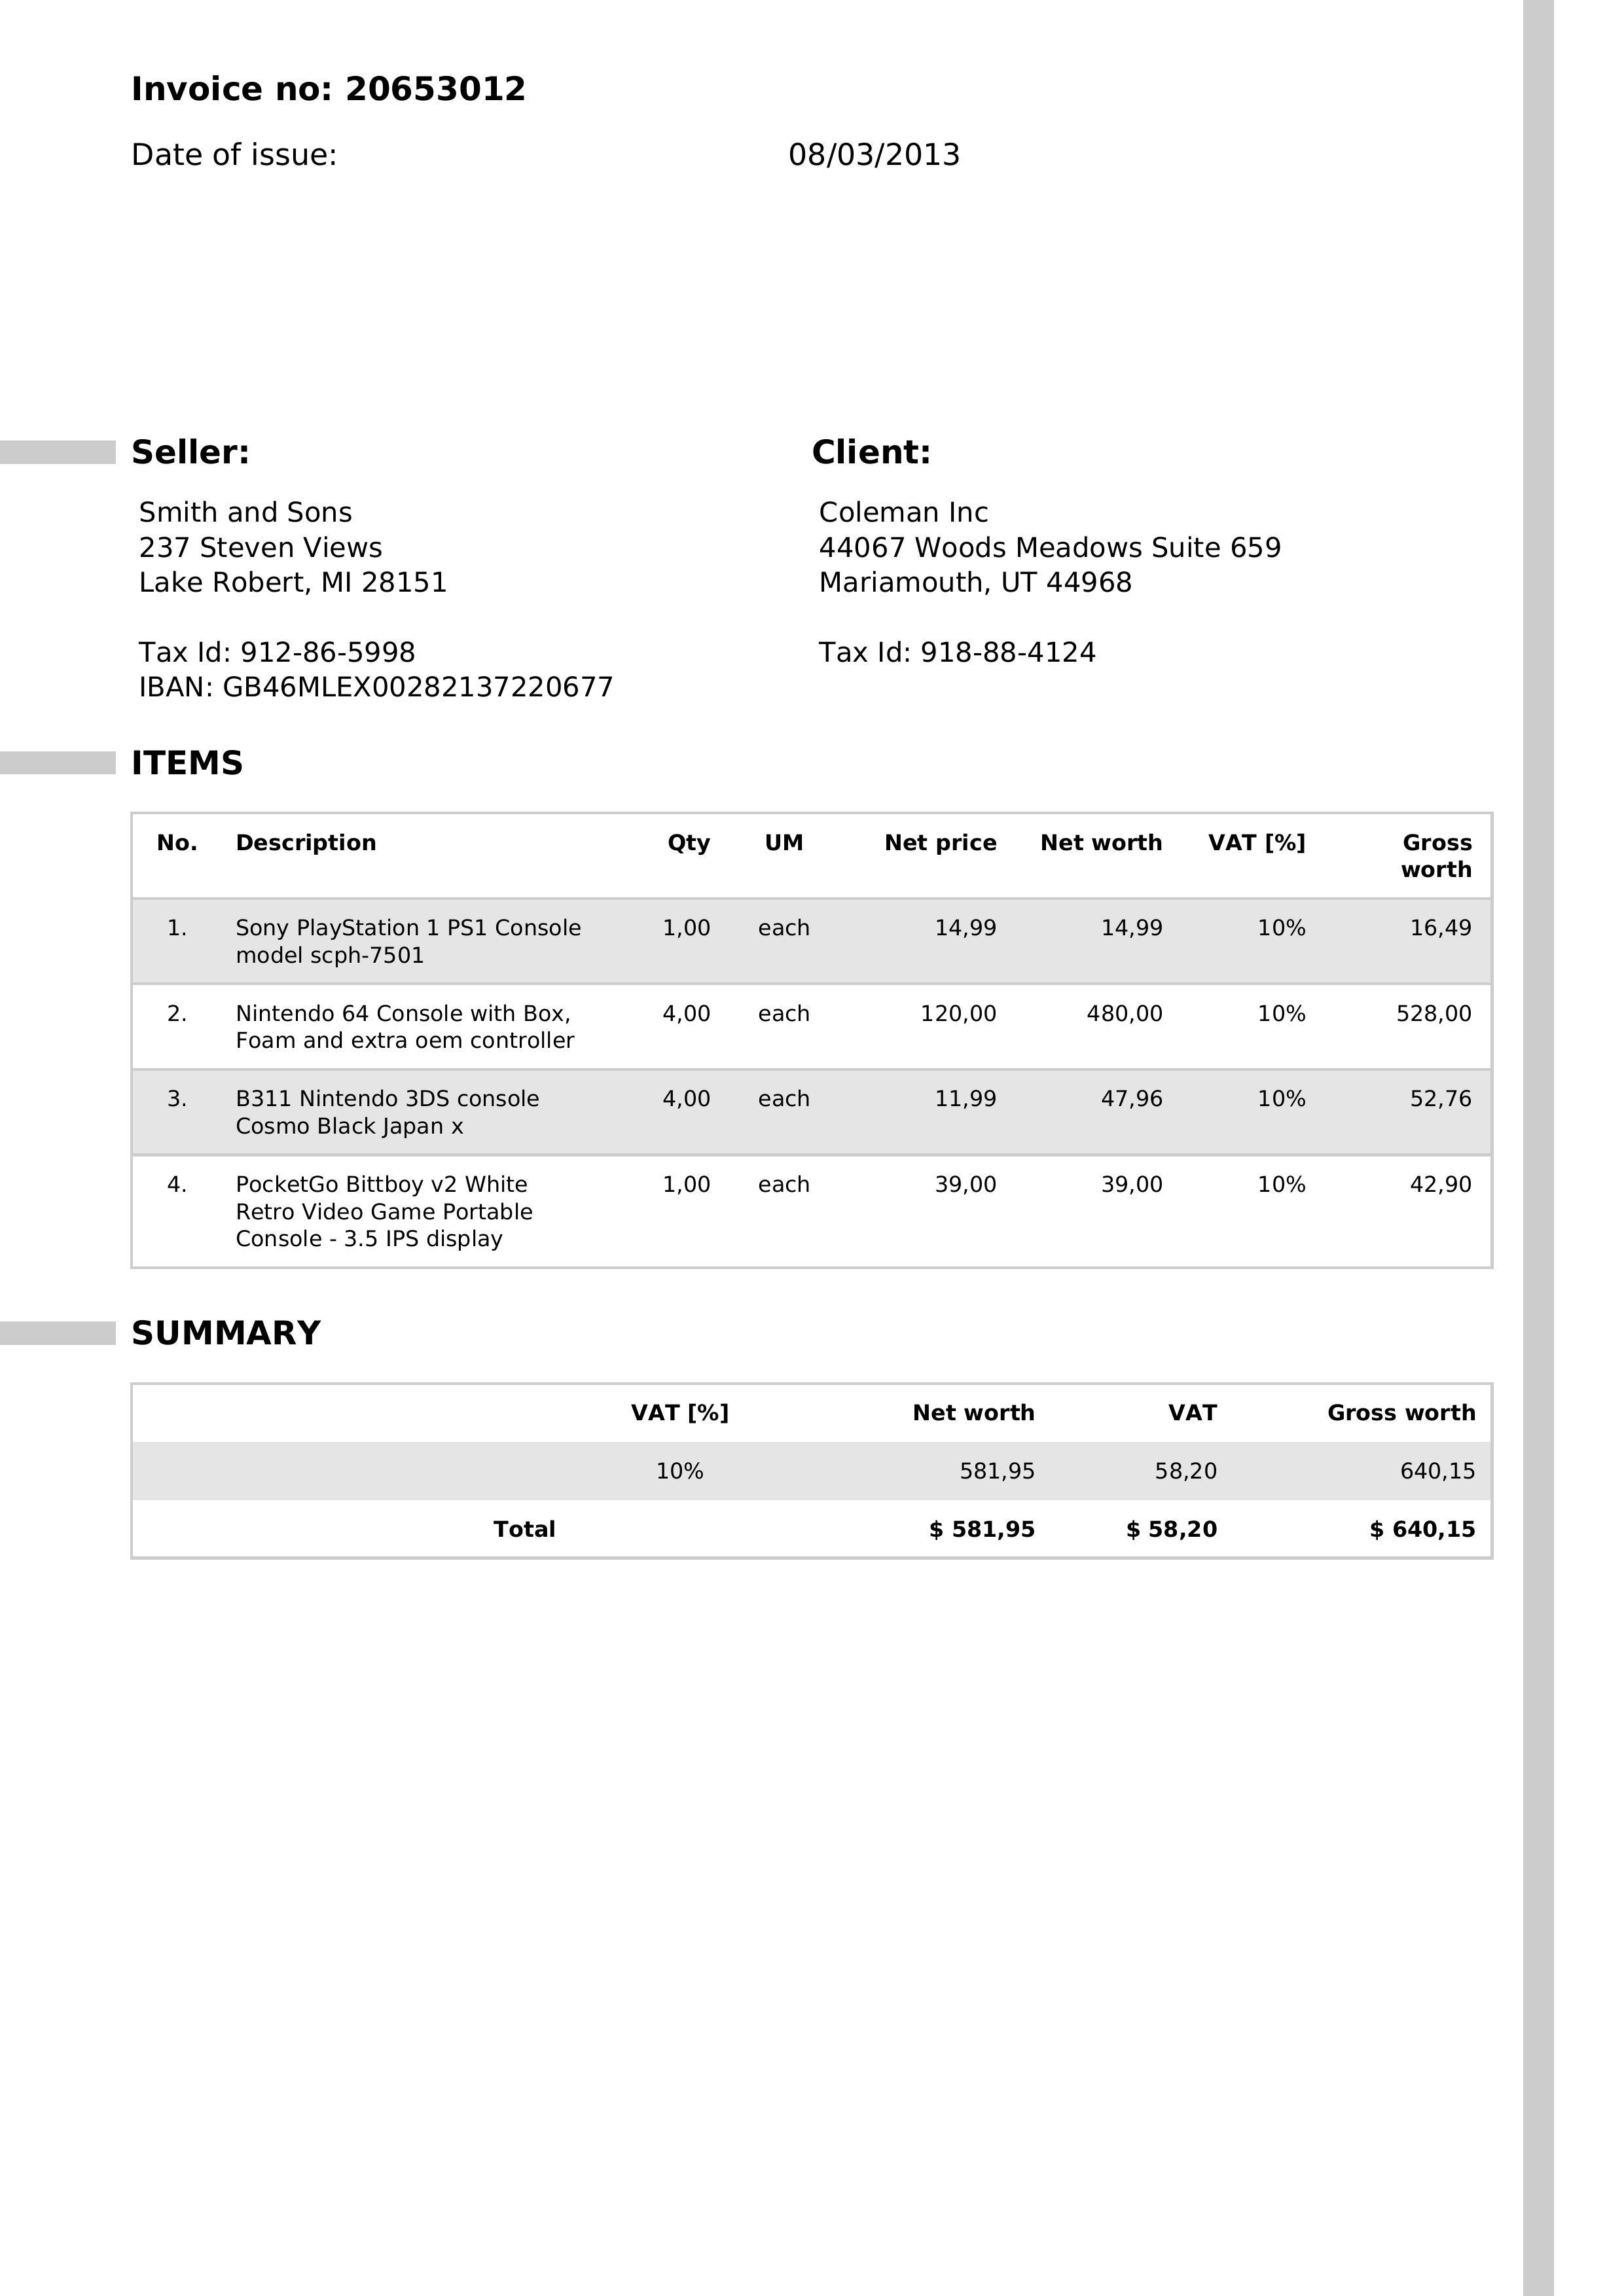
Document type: Invoice